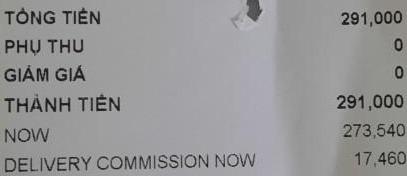
TỔNG TIỀN 291,000
PHỤ THU 0
GIẢM GIÁ 0
THÀNH TIỀN 291,000
NOW 273,540
DELIVERY COMMISSION NOW 17,460